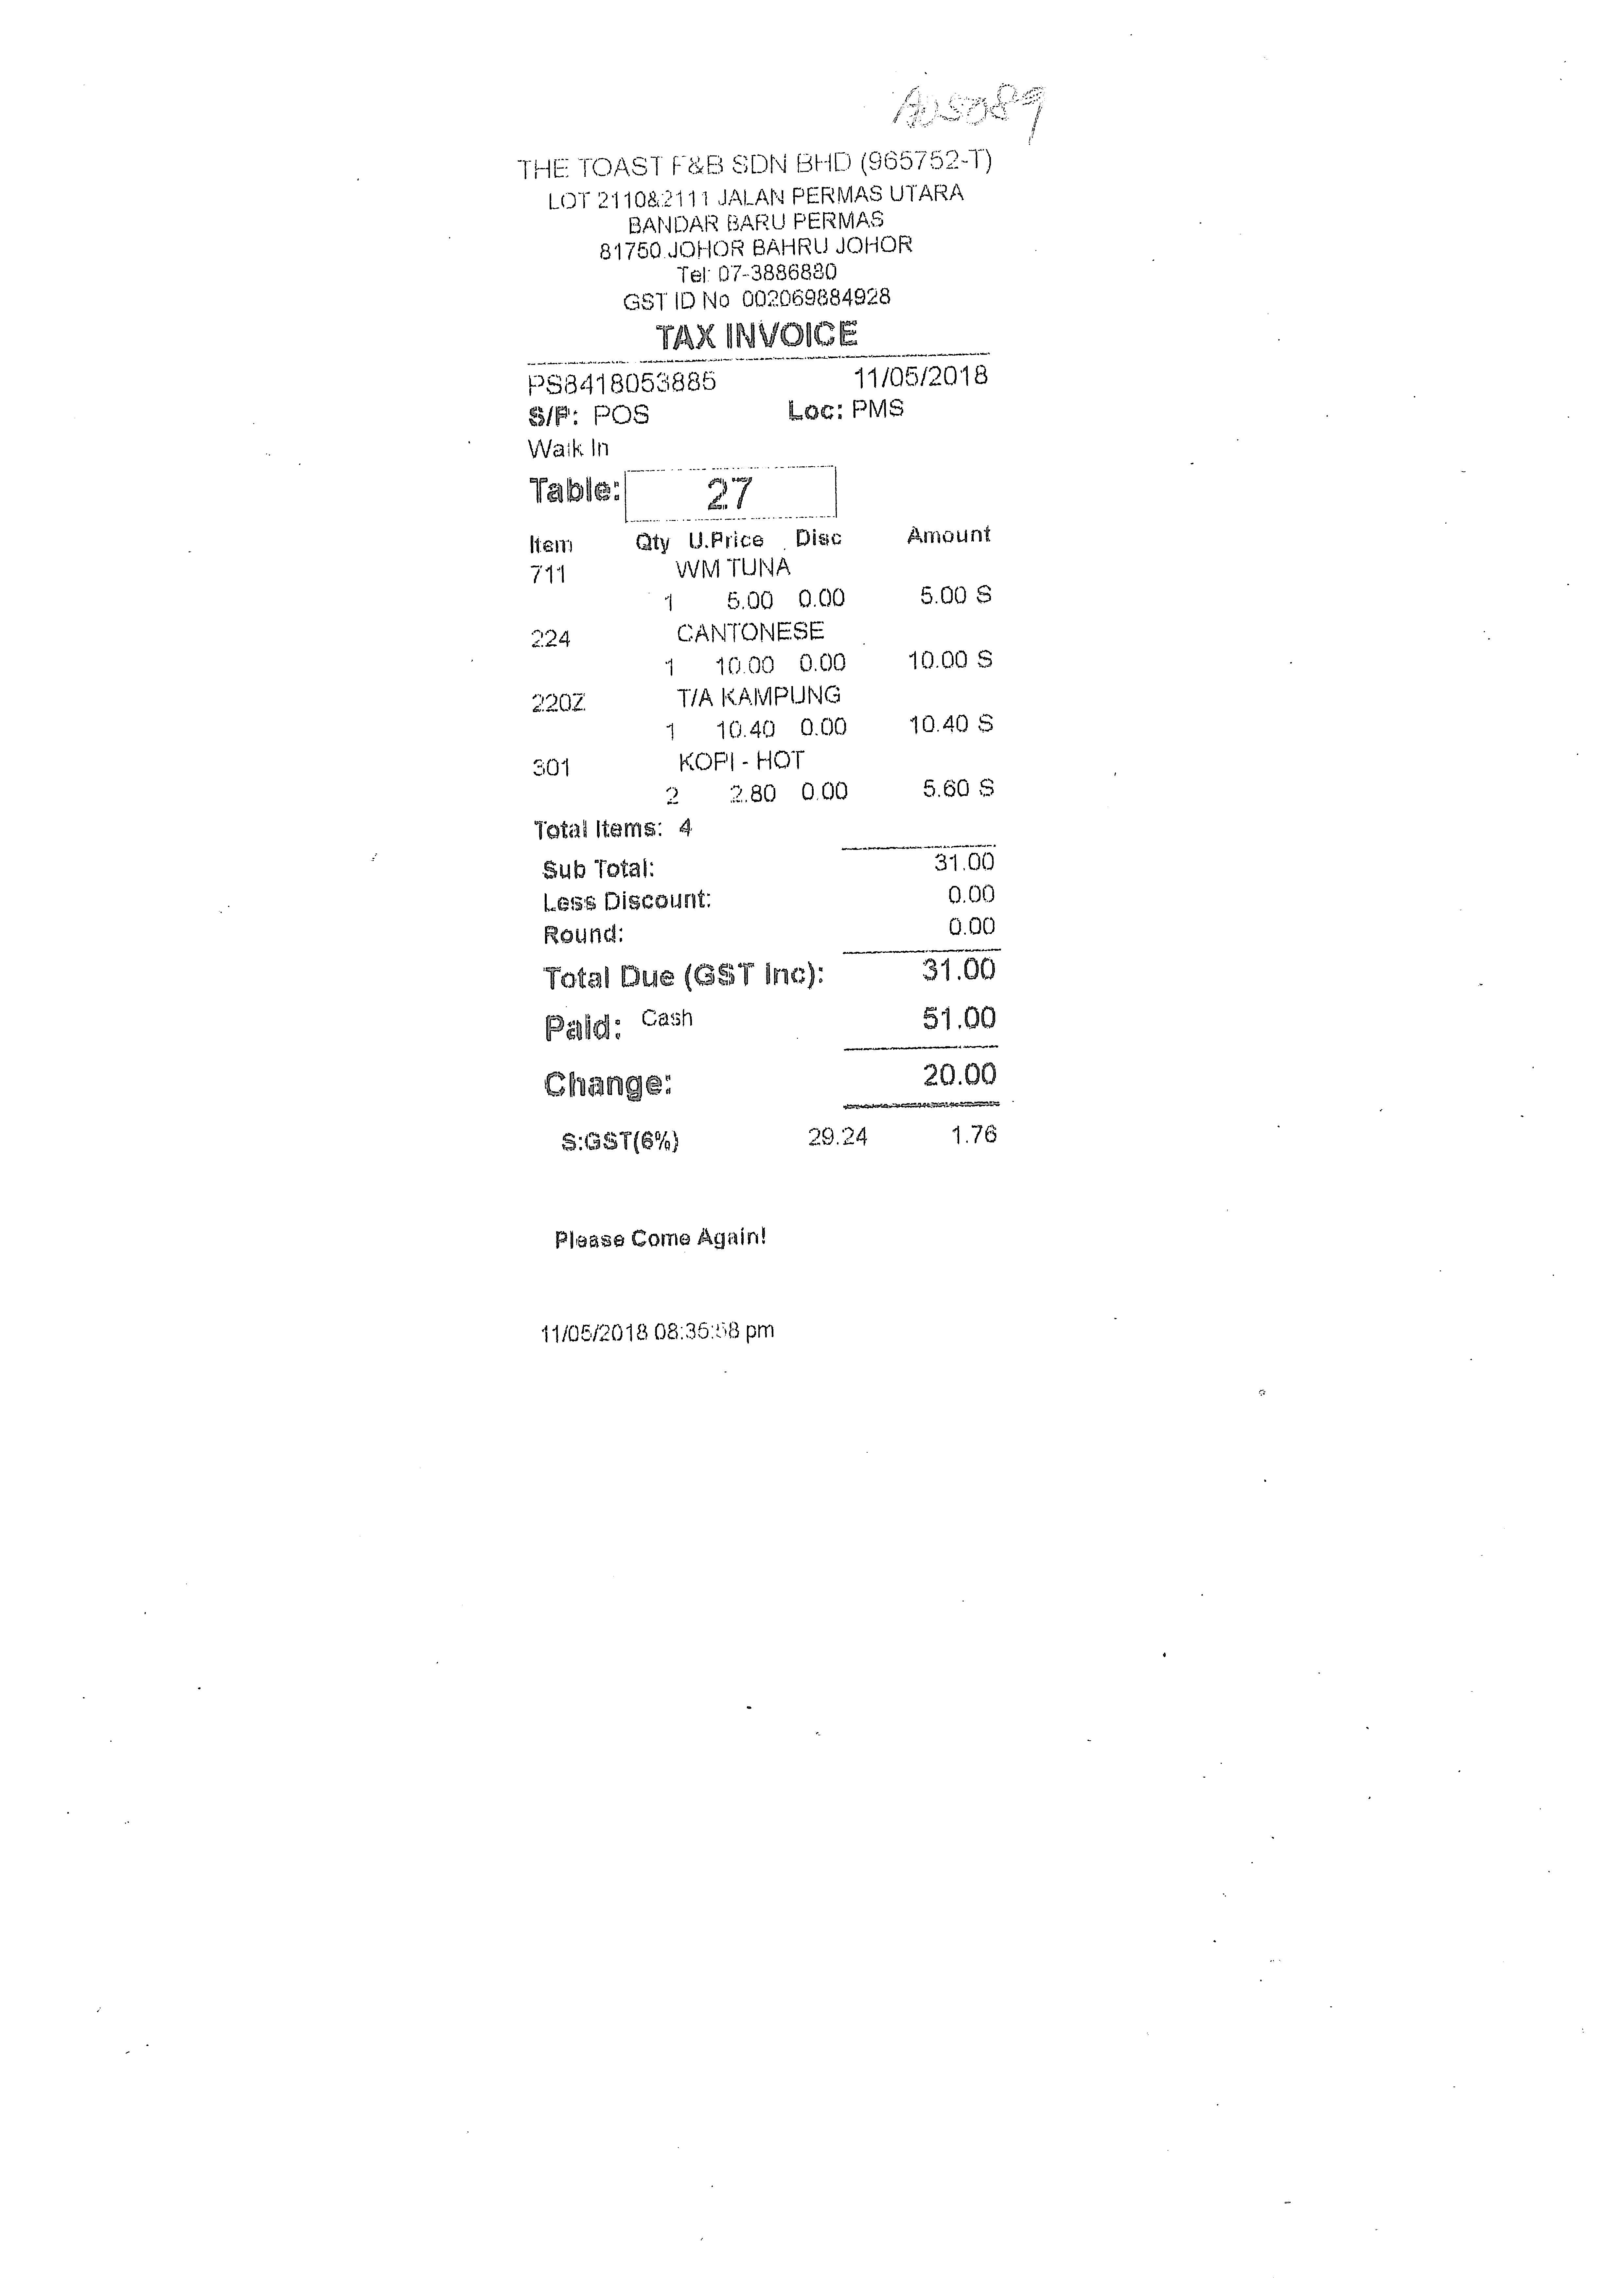
THE TOAST F&B SDN BHD (965752-T)
LOT 2110&2111 JALAN PERMAS UTARA
BANDAR BARU PERMAS
81750.JOHOR BAHRU JOHOR
TEL: 07-3886880
GST ID NO 002069884928
TAX INVOICE
PS8418053885
11/05/2018
S/P: POS
LOC: PMS
WALK IN
TABLE:
27
ITEM
QTY
U.PRICE
DISC
AMOUNT
711
WM TUNA
1
5.00
0.00
5.00 S
224
CANTONESE
1
10.00
0.00
10.00 S
220Z
T/A KAMPUNG
1
10.40
0.00
10.40 S
301
KOPI - HOT
2
2.80
0.00
5.60 S
TOTAL ITEMS:
4
SUB TOTAL:
31.00
LESS DISCOUNT:
0.00
ROUND:
0.00
TOTAL DUE (GST INC):
31.00
PAID:
CASH
51.00
CHANGE:
20.00
S:GST(6%)
29.24
1.76
PLEASE COME AGAIN!
11/05/2018 08:35:58 PM